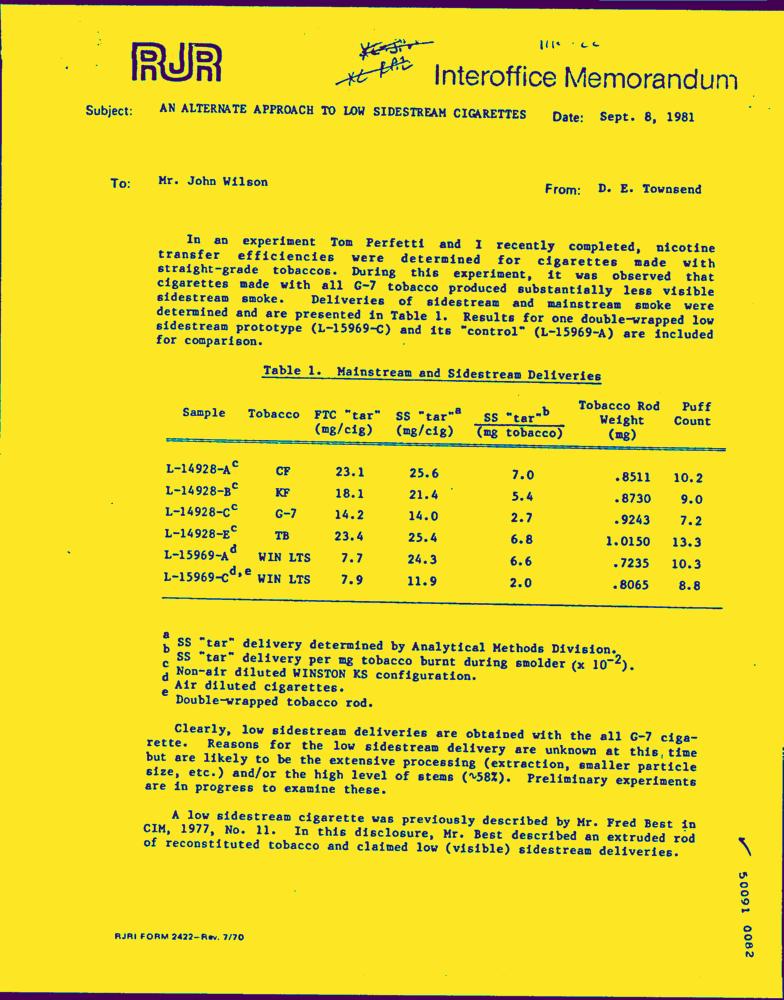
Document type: Letter-Doc